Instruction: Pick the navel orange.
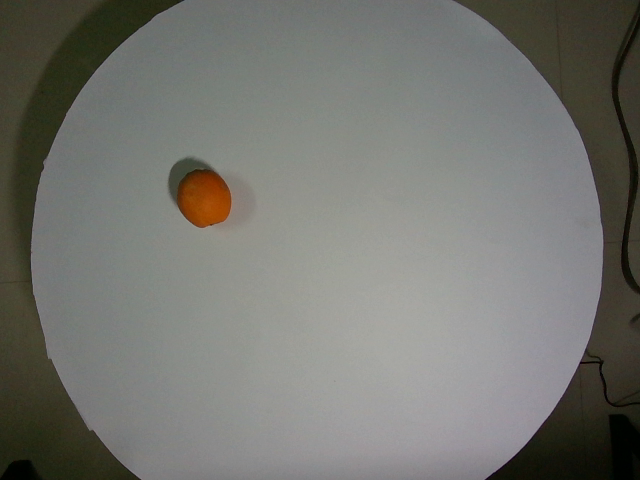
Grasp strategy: vertical